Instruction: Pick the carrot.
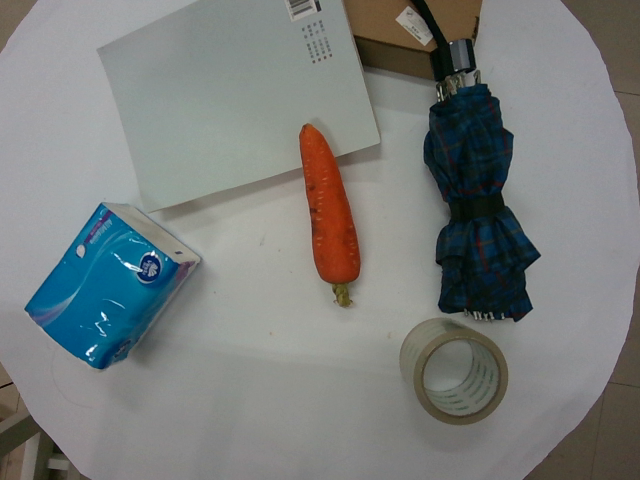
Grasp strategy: vertical